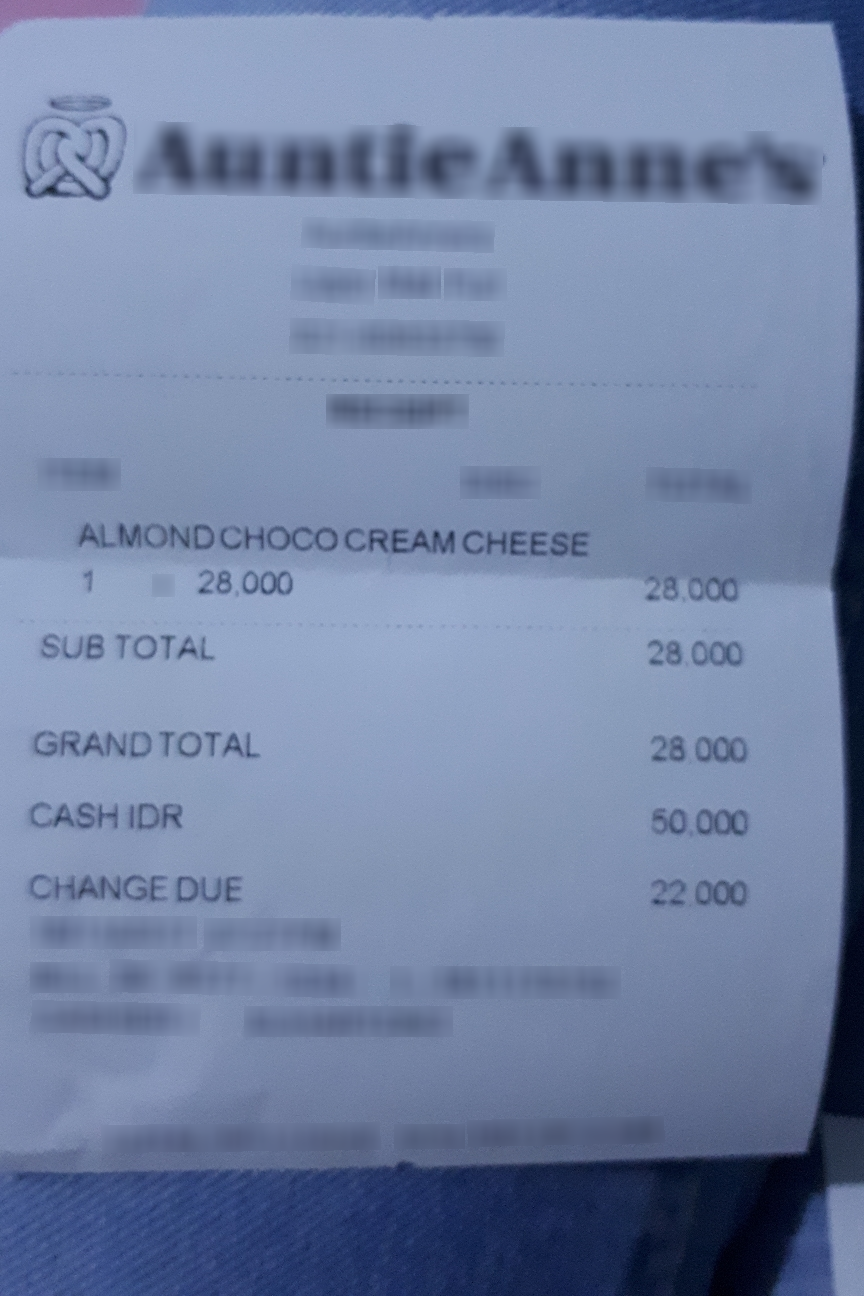
Extraction:
receipt: line_items: name: ALMOND CHOCO CREAM CHEESE
price: 28.000
qty: 1
subtotal: 28.000
total: 28.000